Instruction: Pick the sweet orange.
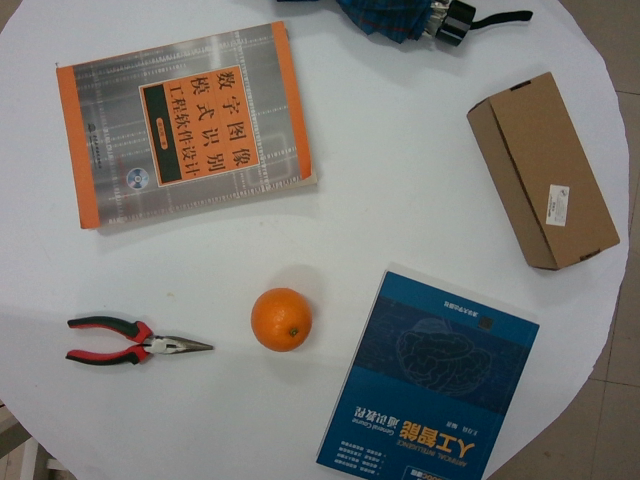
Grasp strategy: vertical